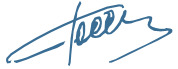
Signature of: eduard rossel